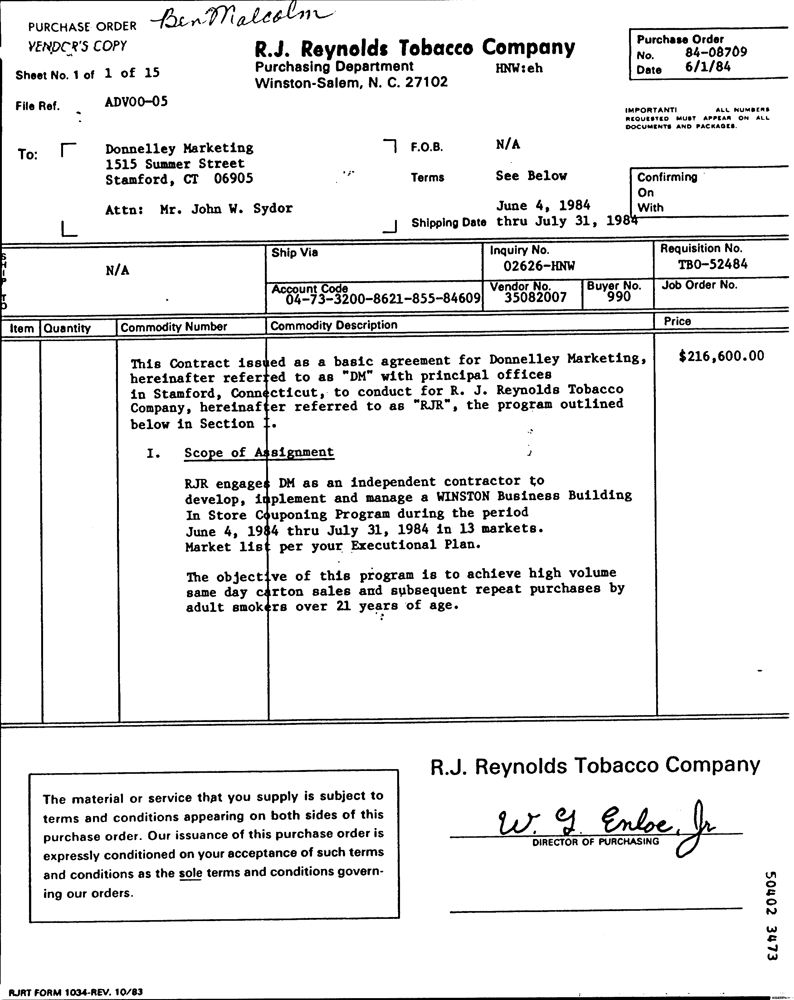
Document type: Invoice